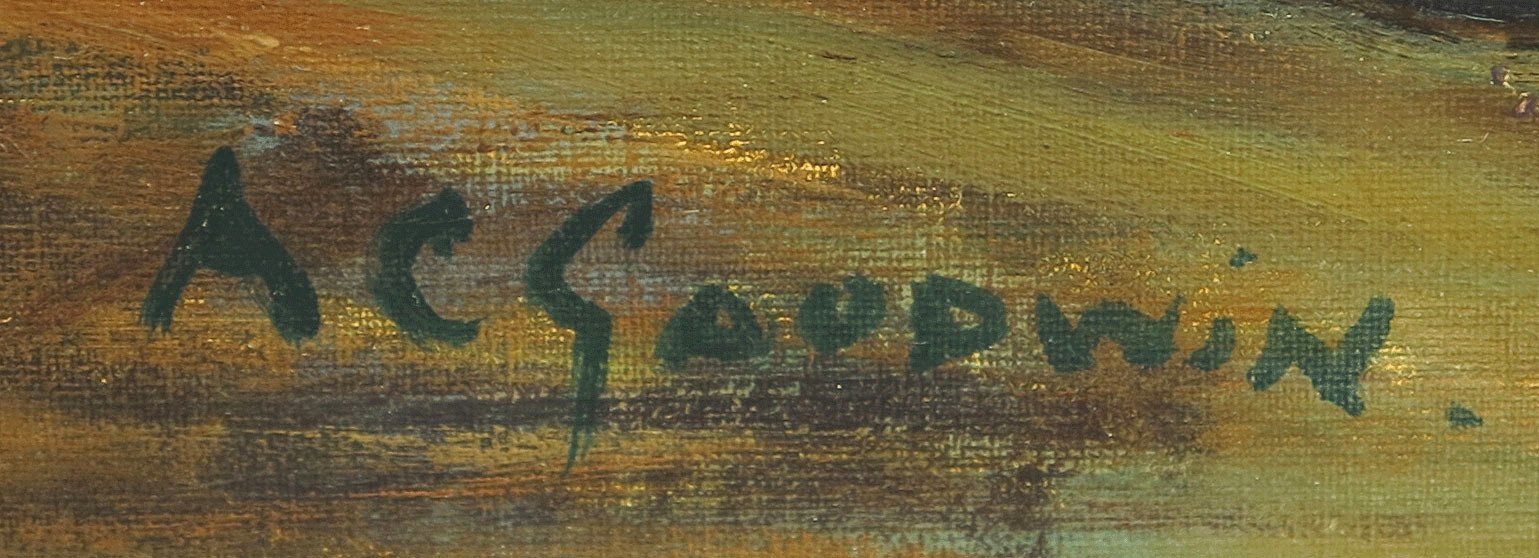
Signature of: arthur clifton goodwin